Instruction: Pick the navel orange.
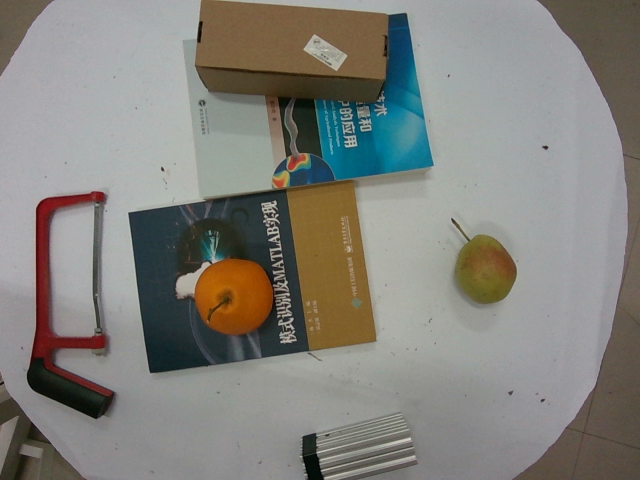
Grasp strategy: vertical